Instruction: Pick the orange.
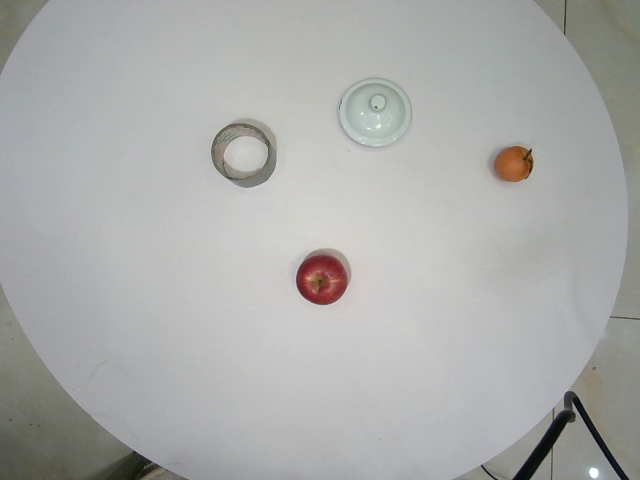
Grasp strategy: vertical